Question: How is the property described in the document?
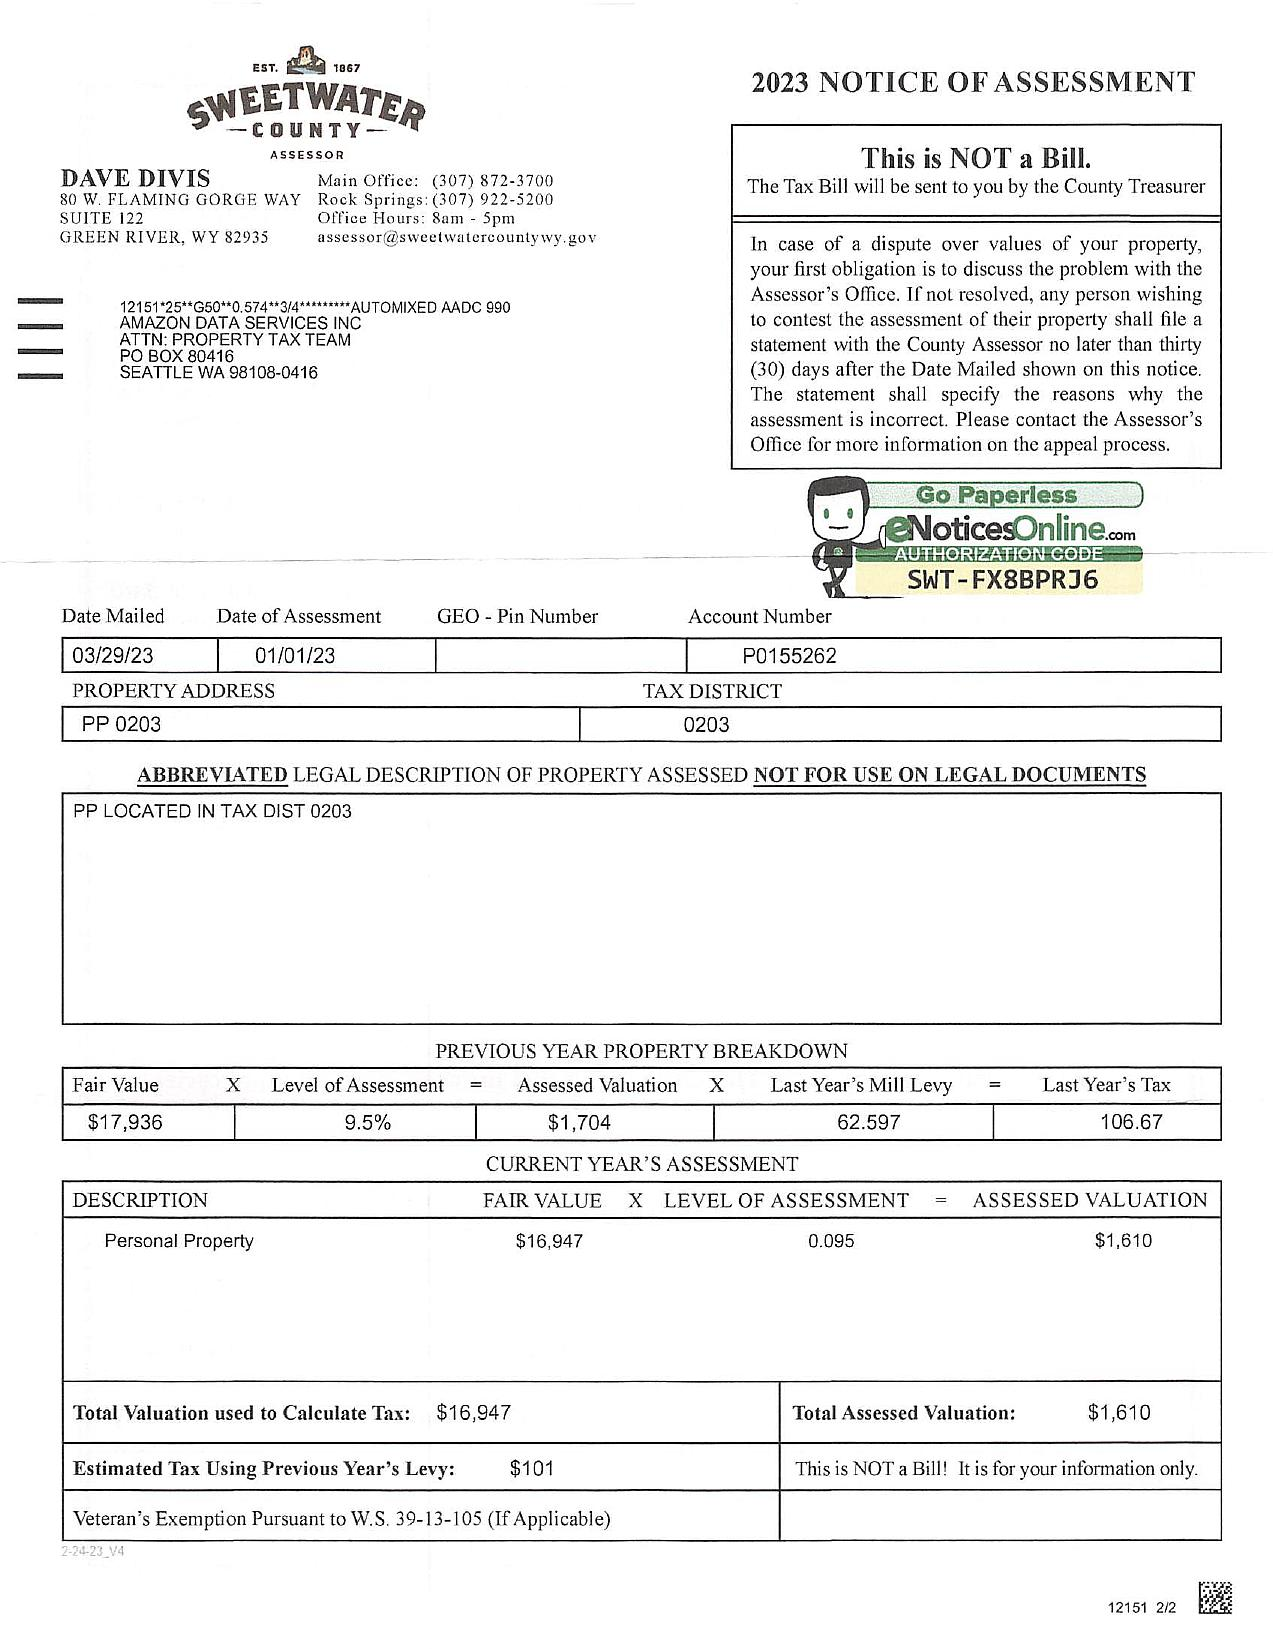
Answer: "PP LOCATED IN TAX DIST 0203"